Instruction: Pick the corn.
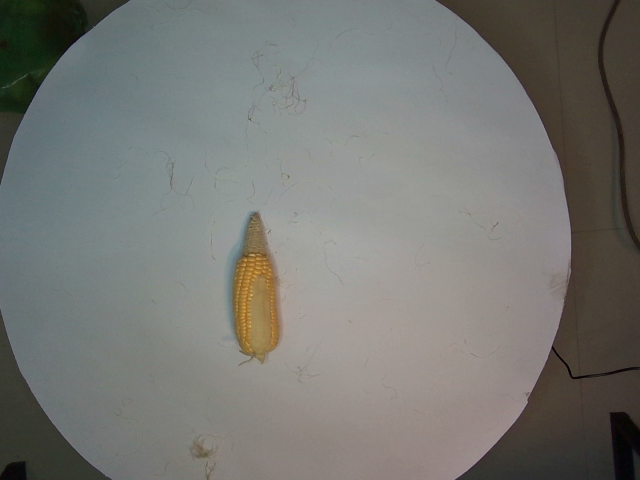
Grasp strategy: vertical